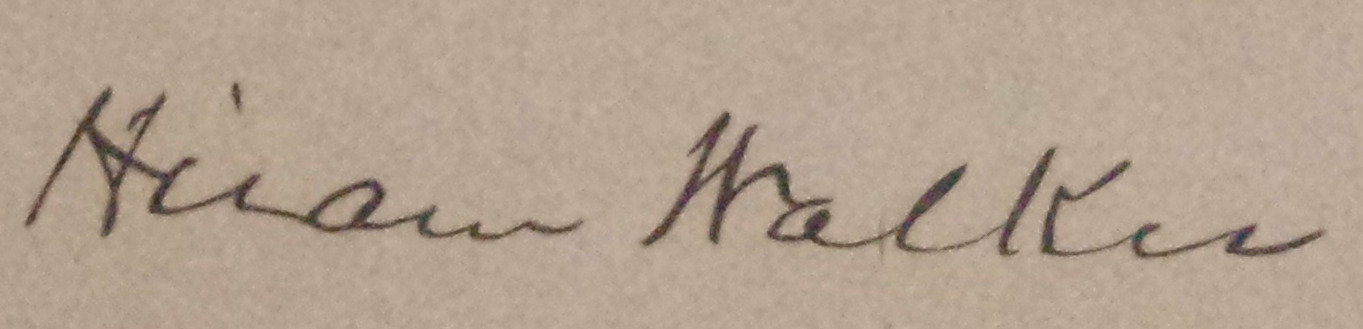
Signature of: hiram walker